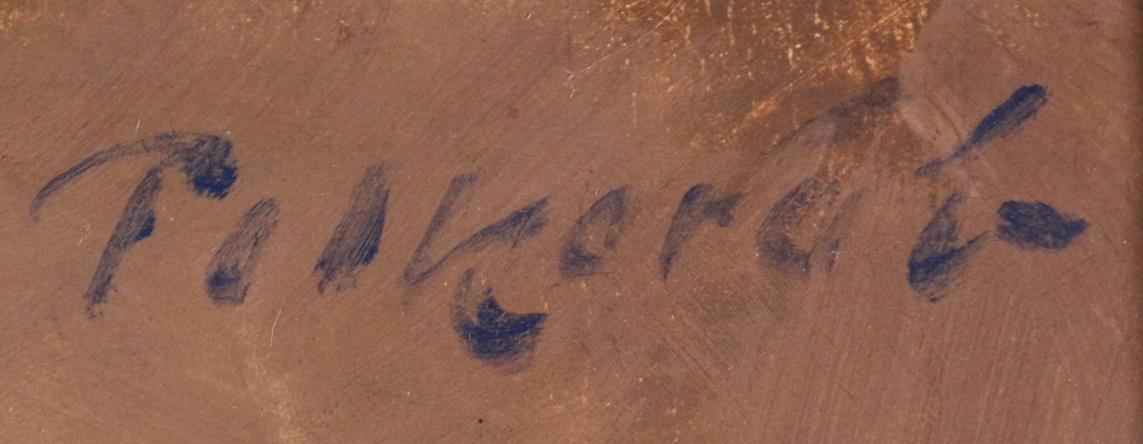
Signature of: štefan polkoráb